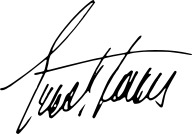
Signature of: ernst haas